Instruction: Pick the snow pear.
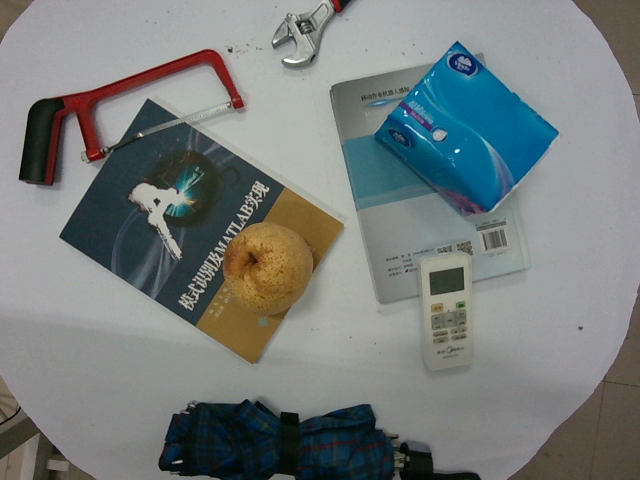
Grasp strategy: vertical